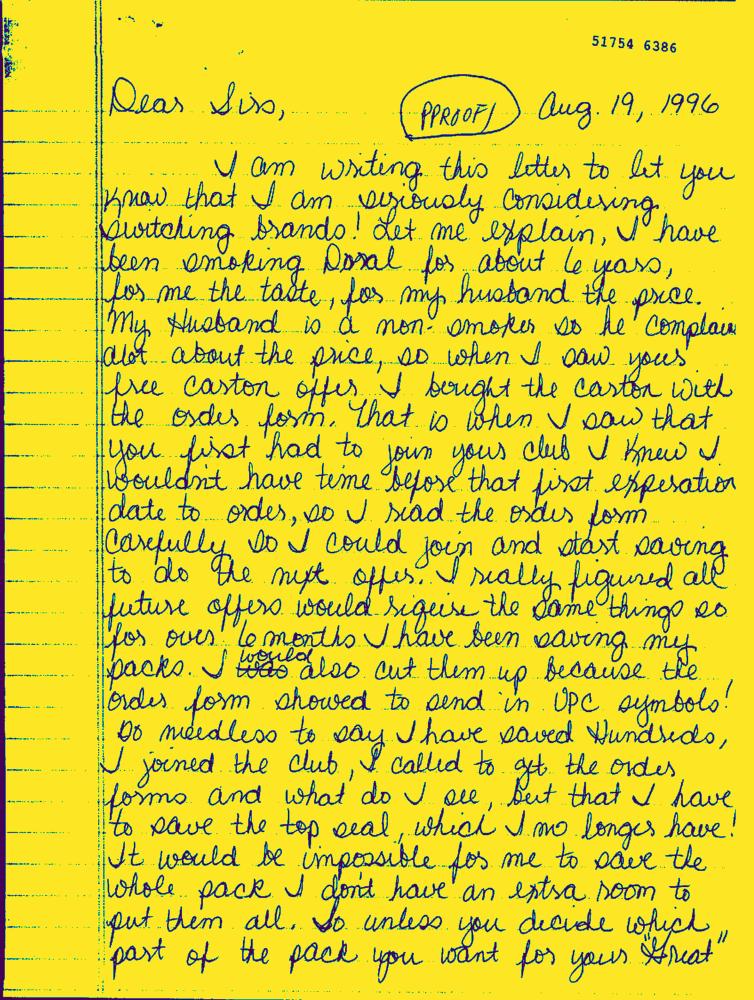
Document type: Hand-Written